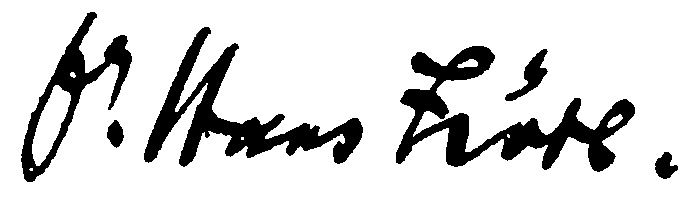
Signature of: hans zötl